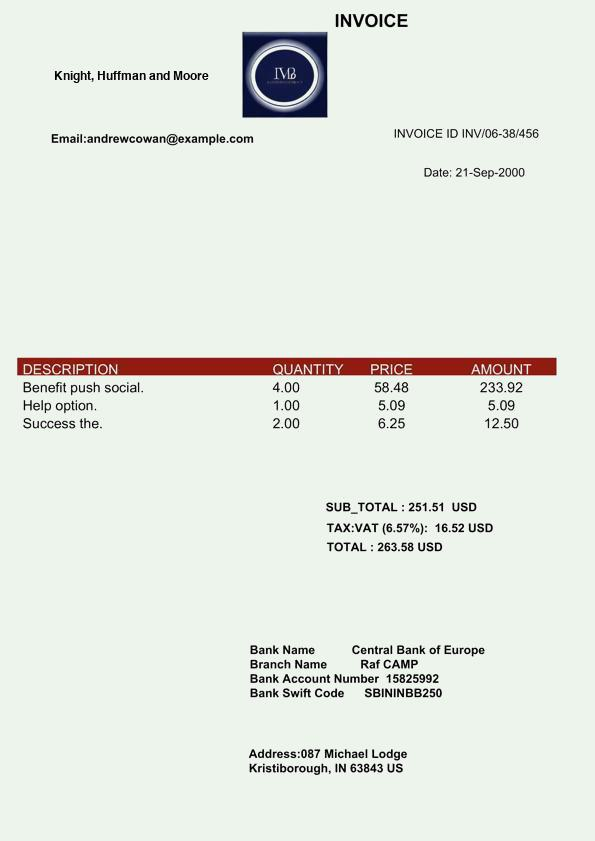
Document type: Invoice